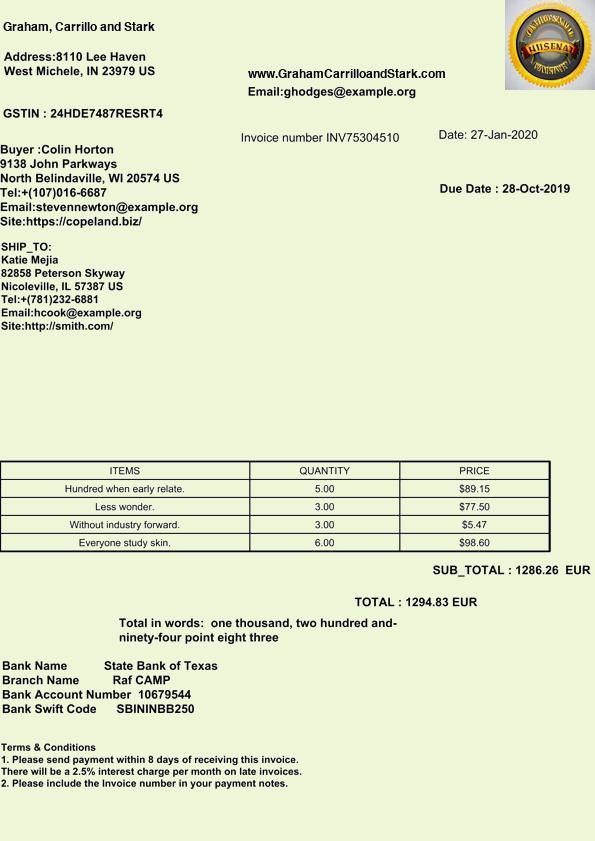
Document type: Invoice